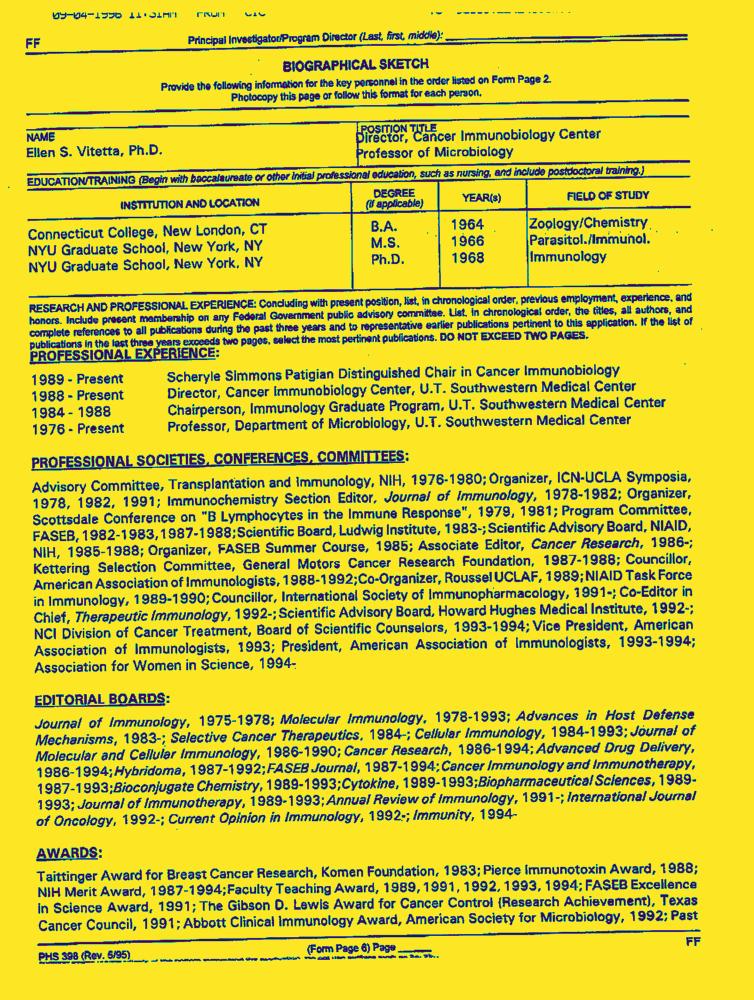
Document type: Resume-Doc